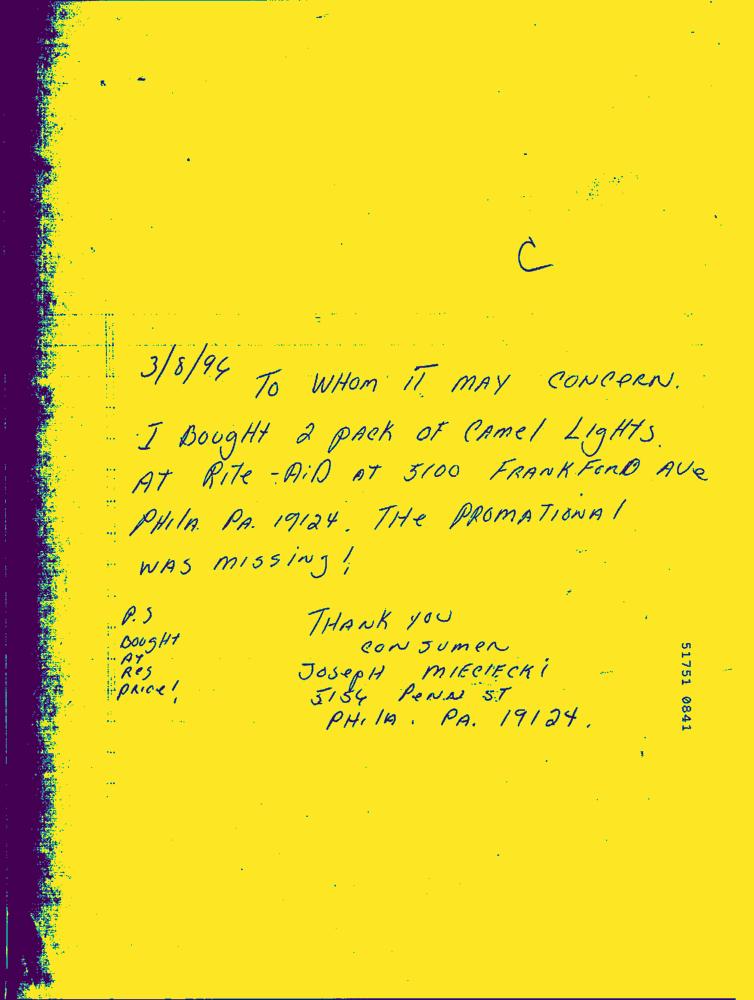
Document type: Hand-Written